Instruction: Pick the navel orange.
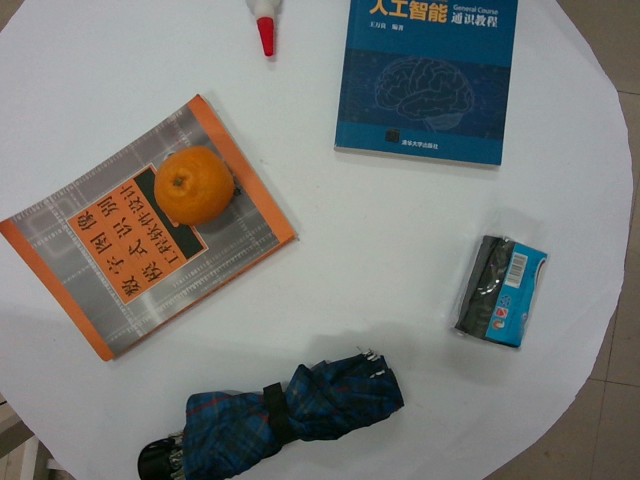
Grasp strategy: vertical